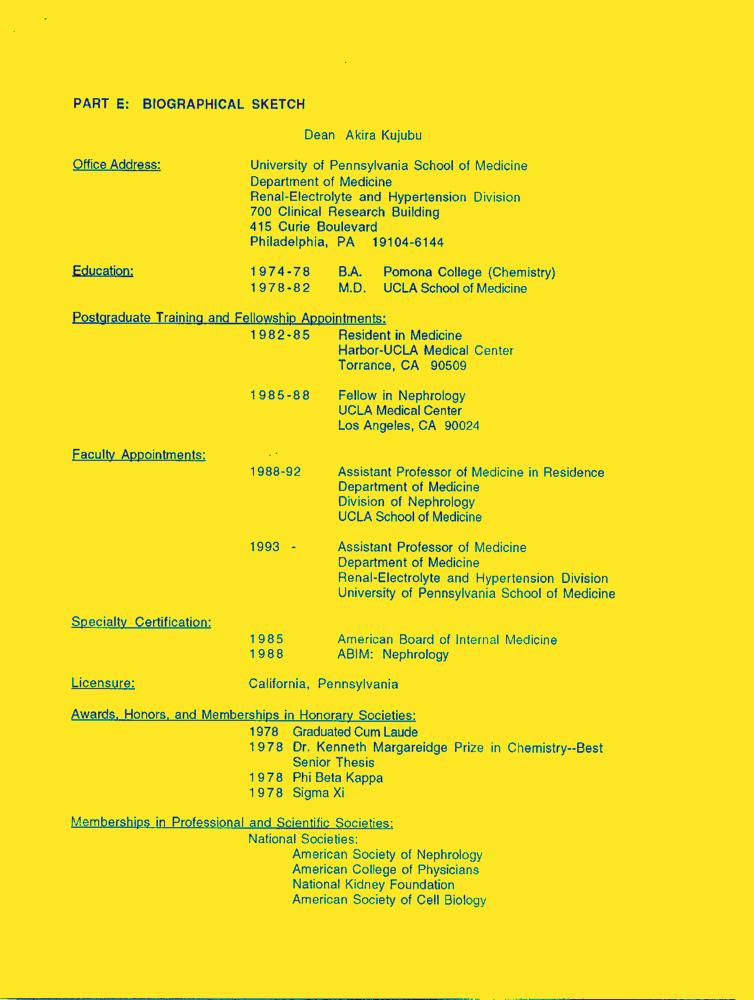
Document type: Resume-Doc